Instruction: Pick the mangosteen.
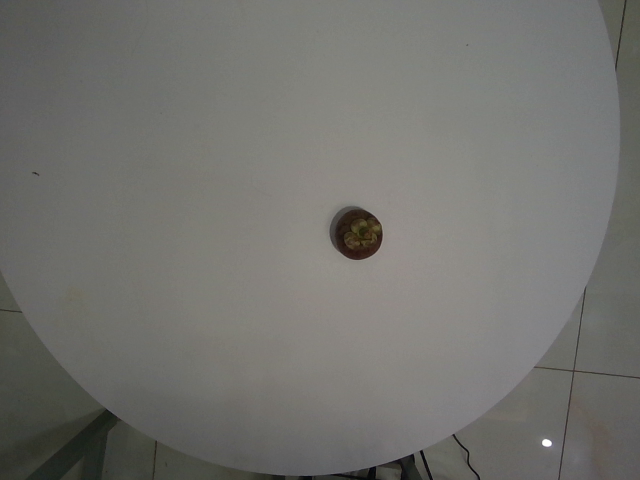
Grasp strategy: vertical